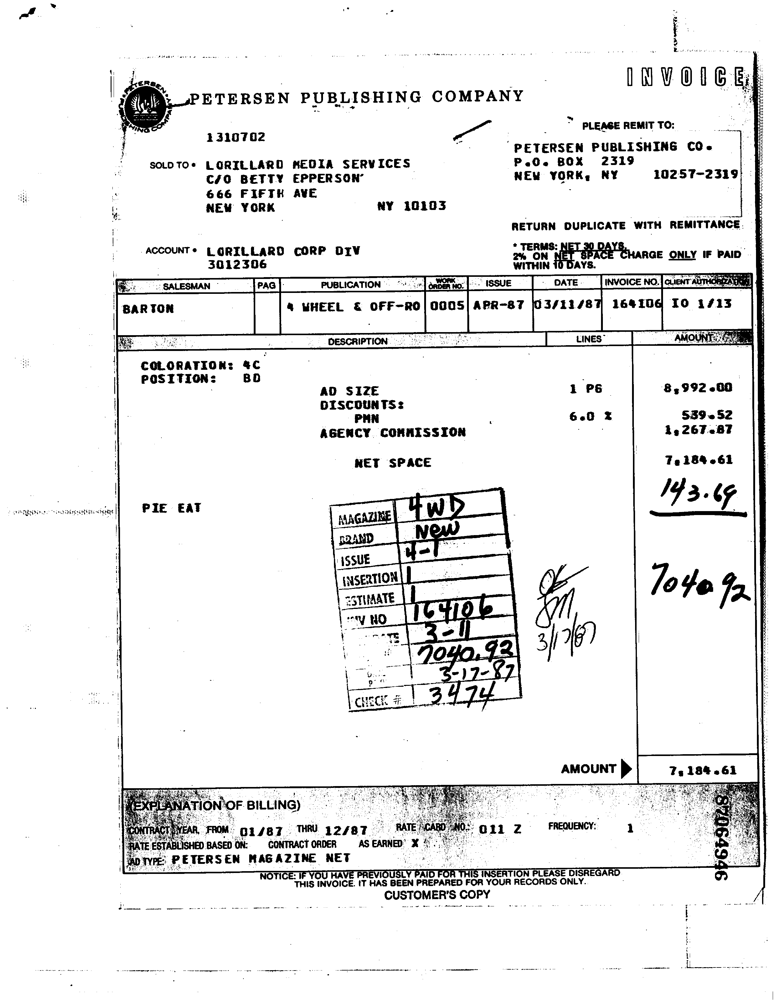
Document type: Invoice